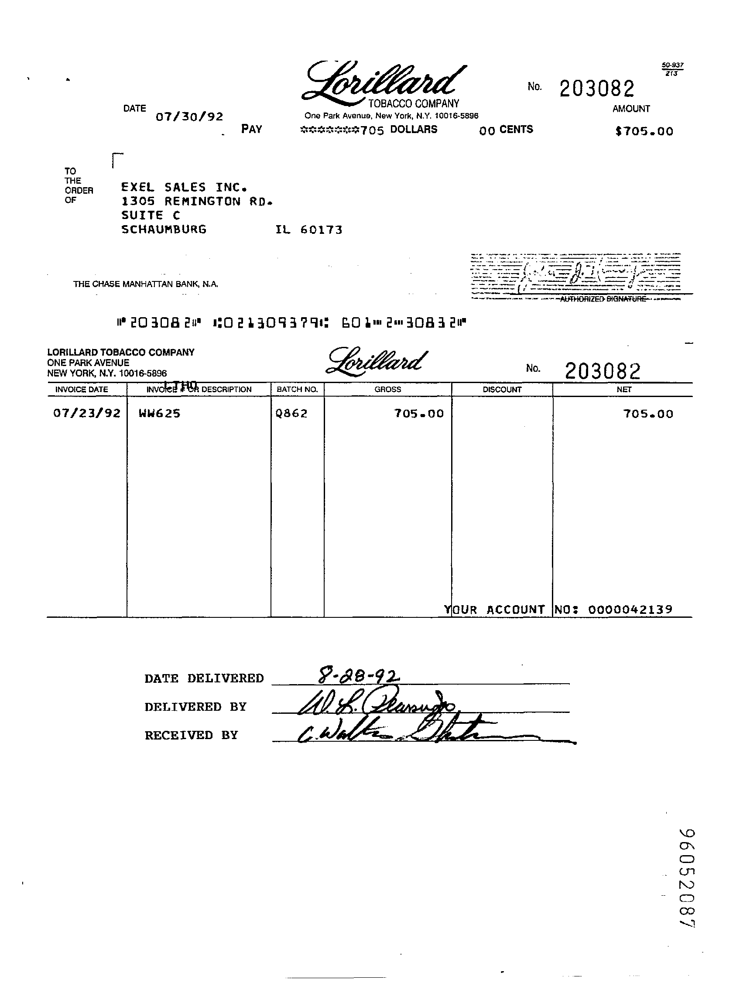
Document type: Invoice